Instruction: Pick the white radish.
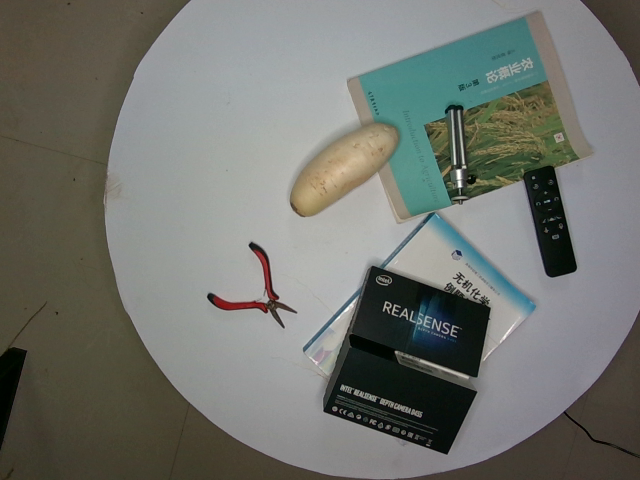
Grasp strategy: vertical